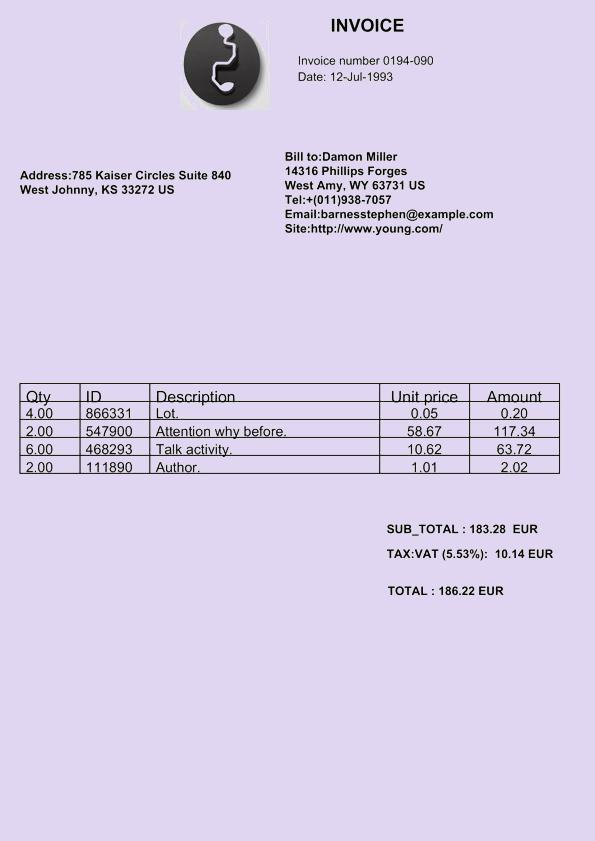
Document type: Invoice